Question: What is the property identification or parcel number listed?
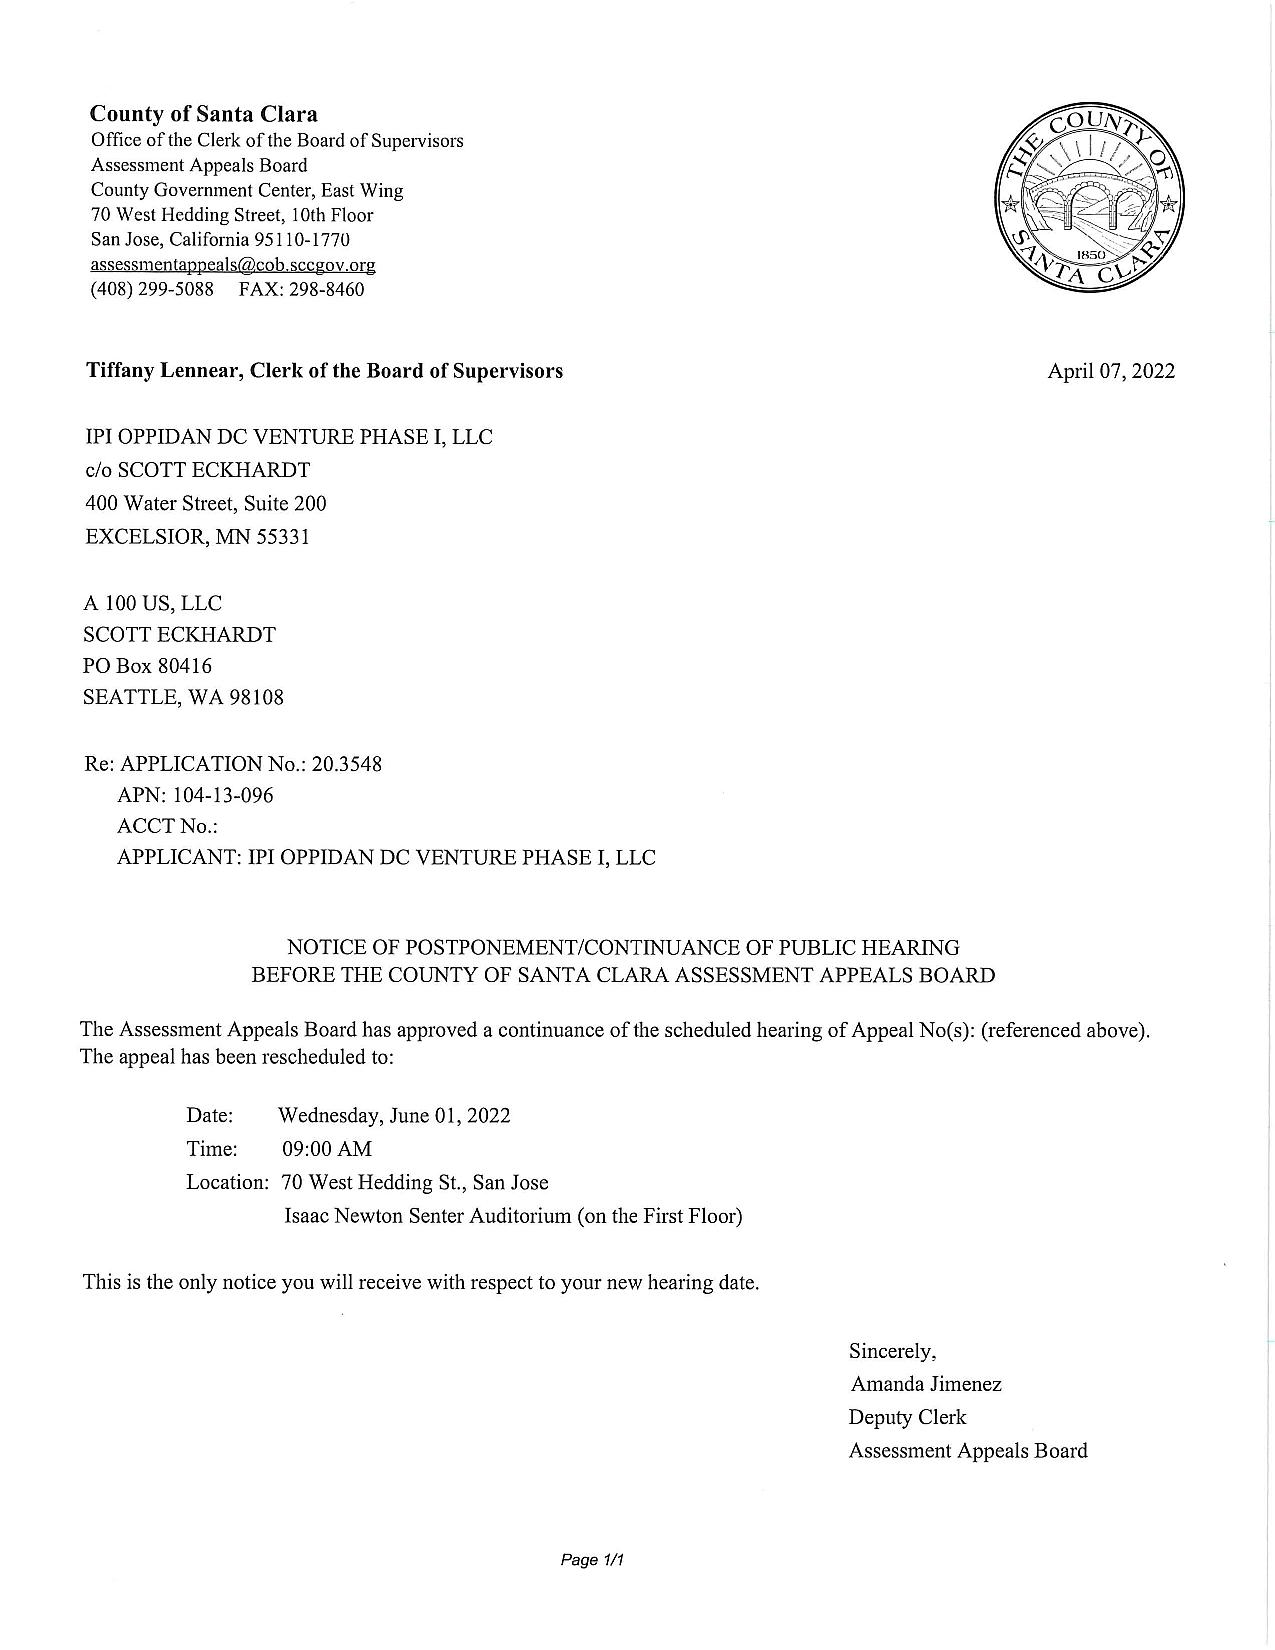
Answer: "104-13-096"